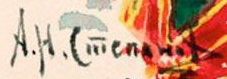
Signature of: alexander nikolaevich stepanov